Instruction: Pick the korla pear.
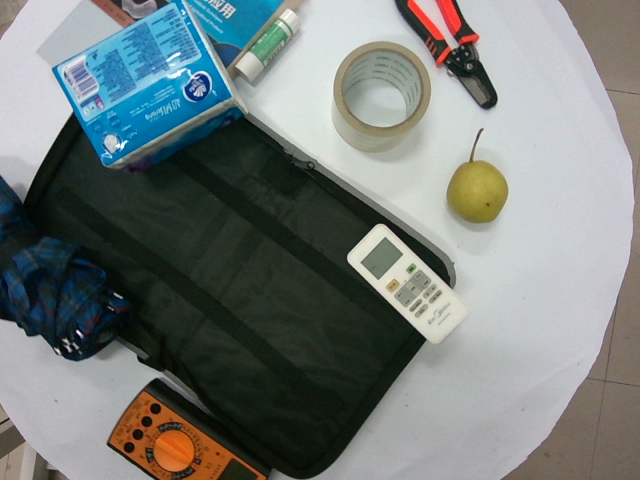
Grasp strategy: vertical